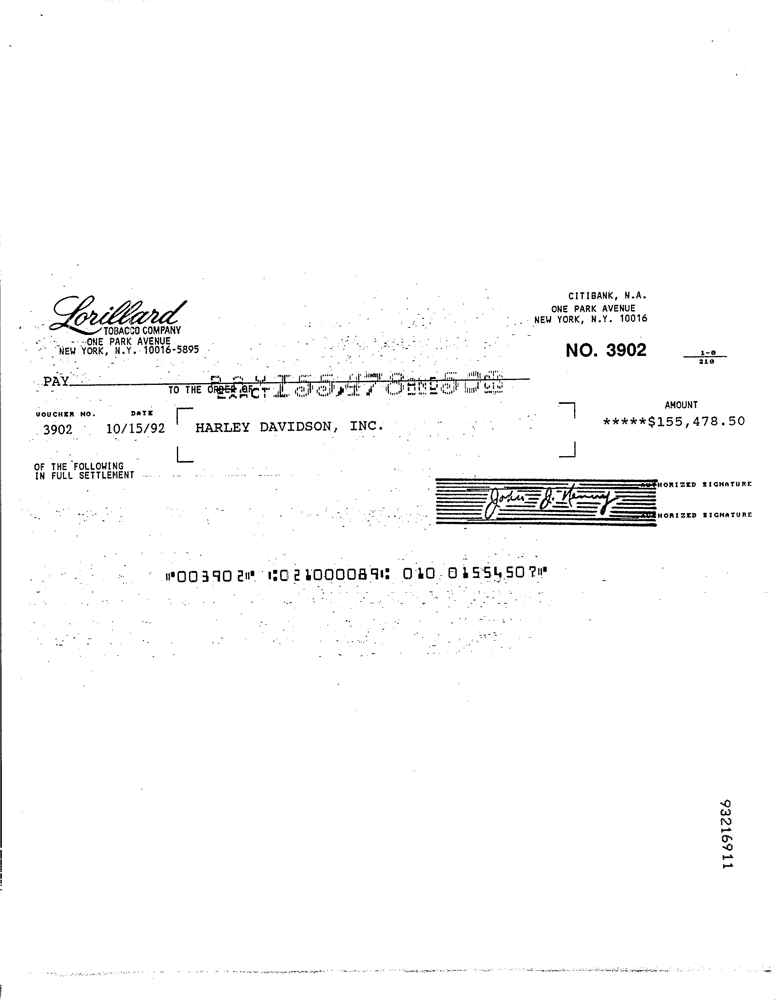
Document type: Invoice